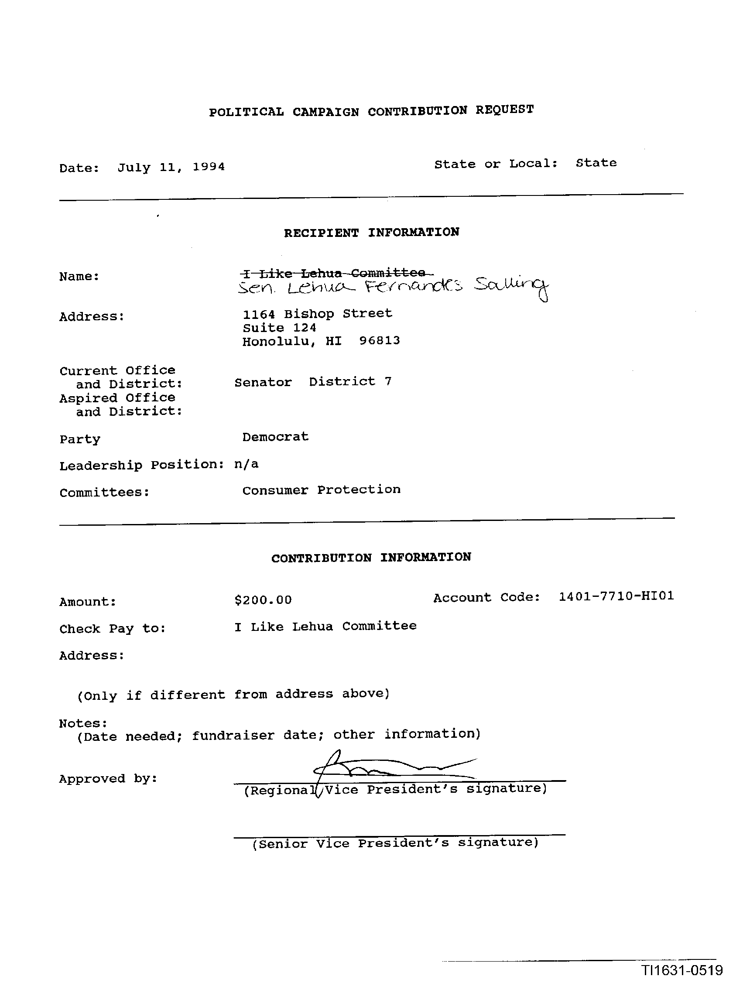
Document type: Invoice